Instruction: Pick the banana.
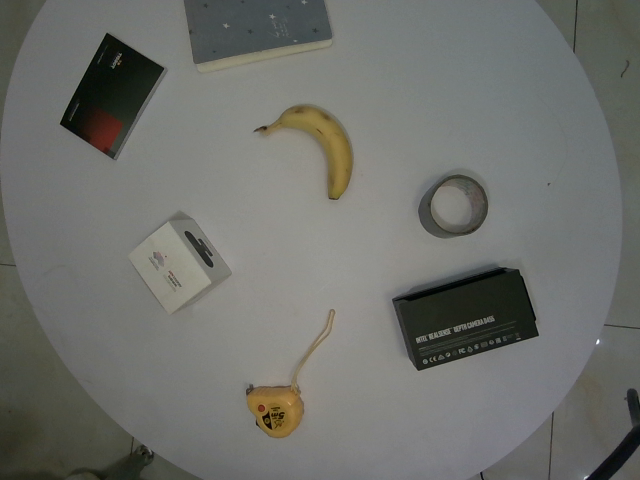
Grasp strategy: vertical